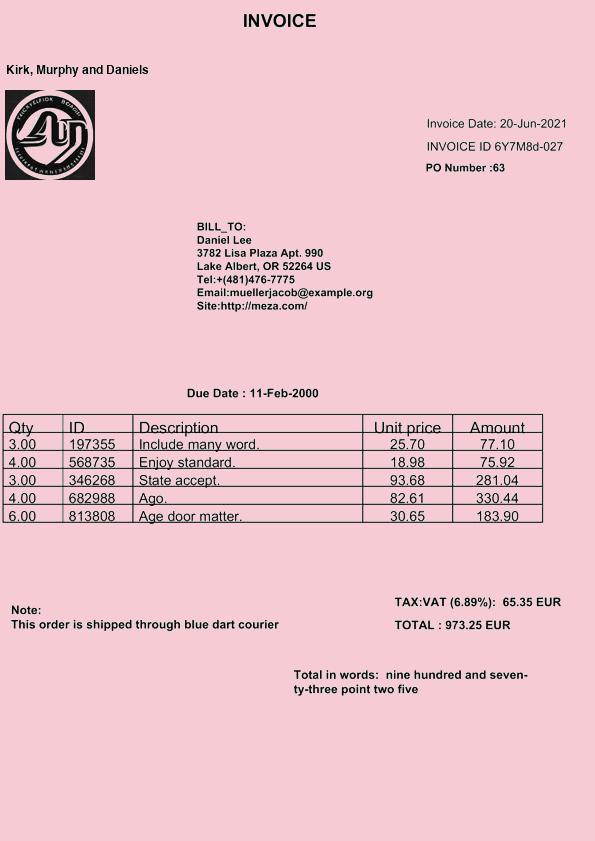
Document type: Invoice